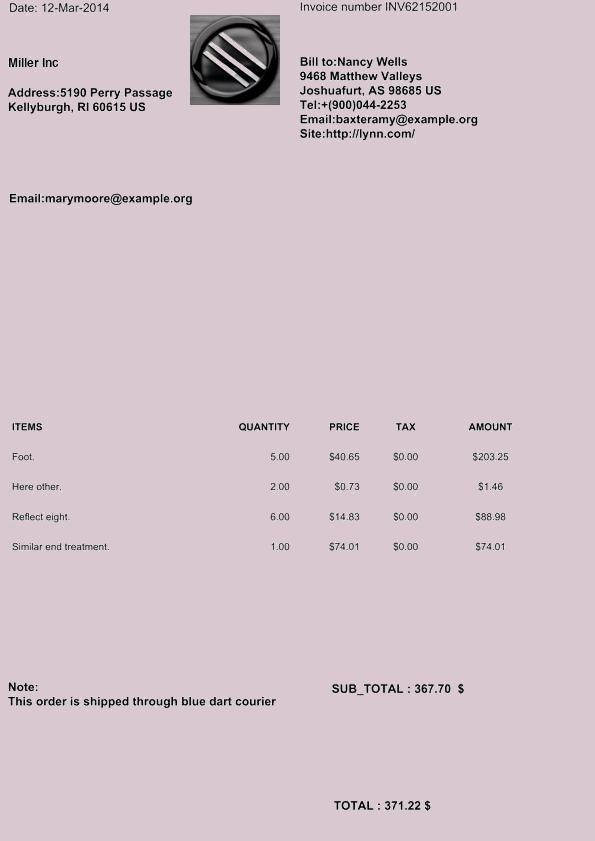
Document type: Invoice